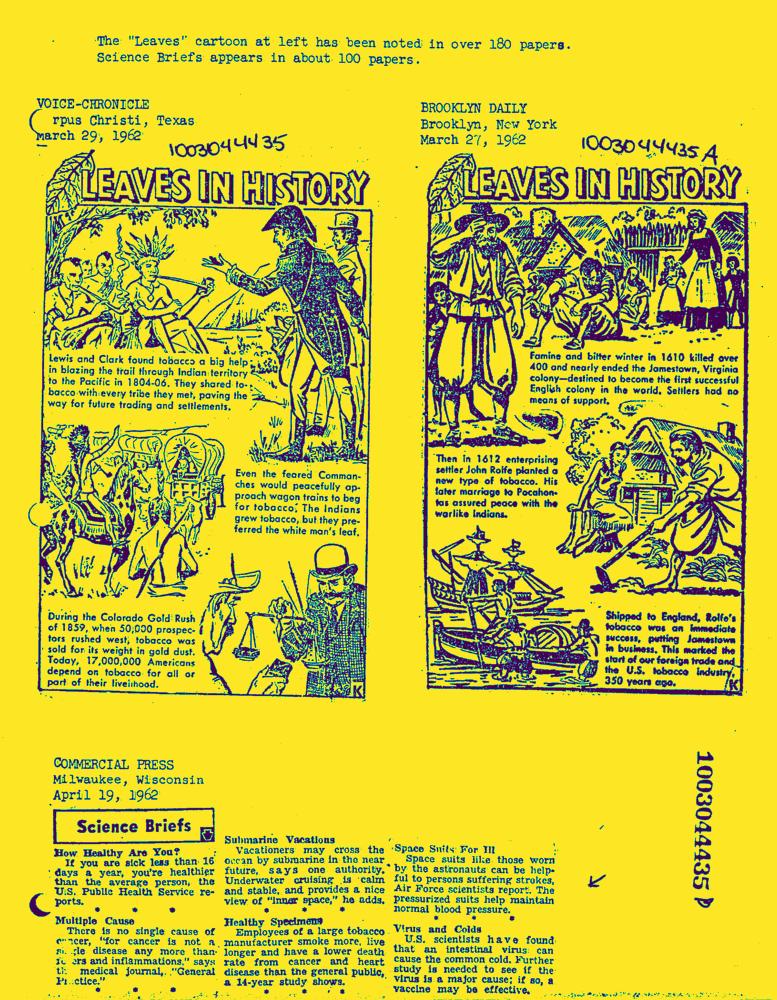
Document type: News-Article